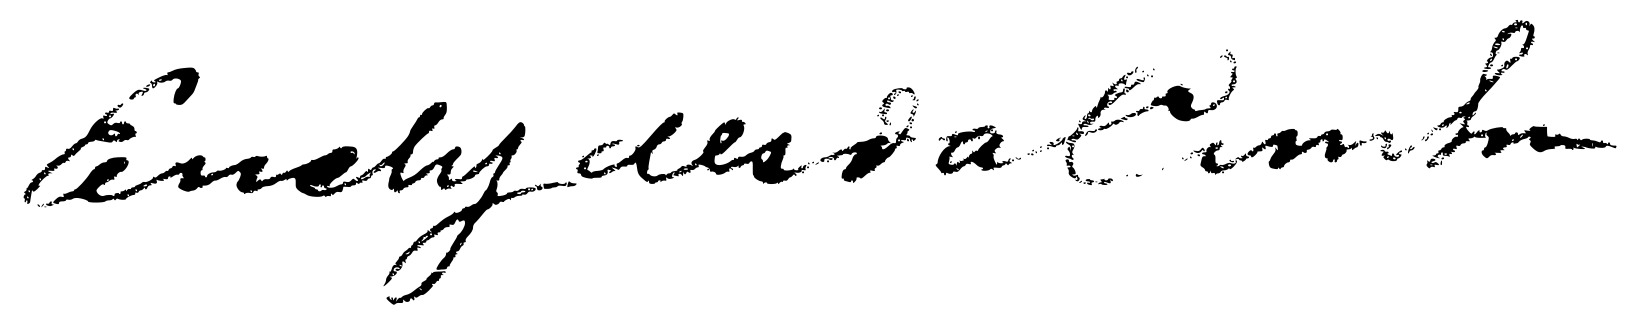
Signature of: euclides da cunha